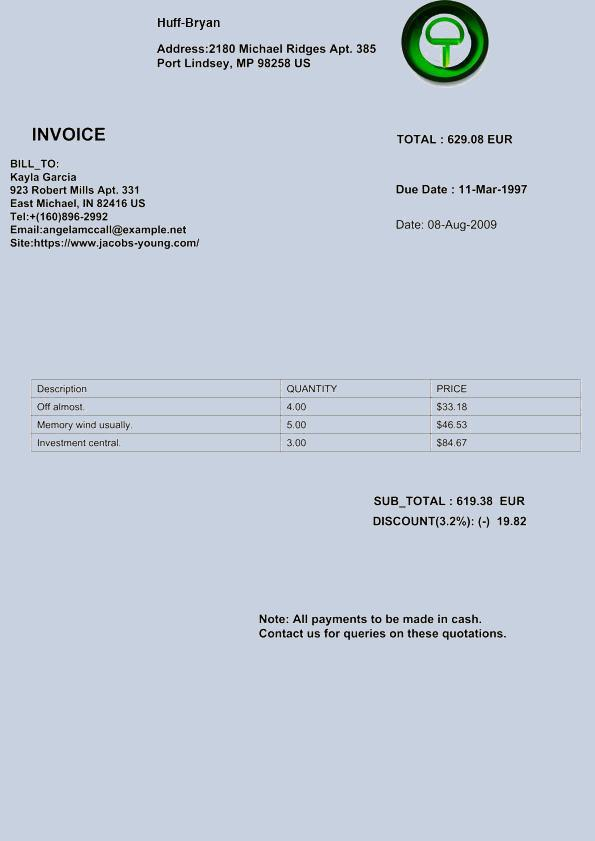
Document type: Invoice